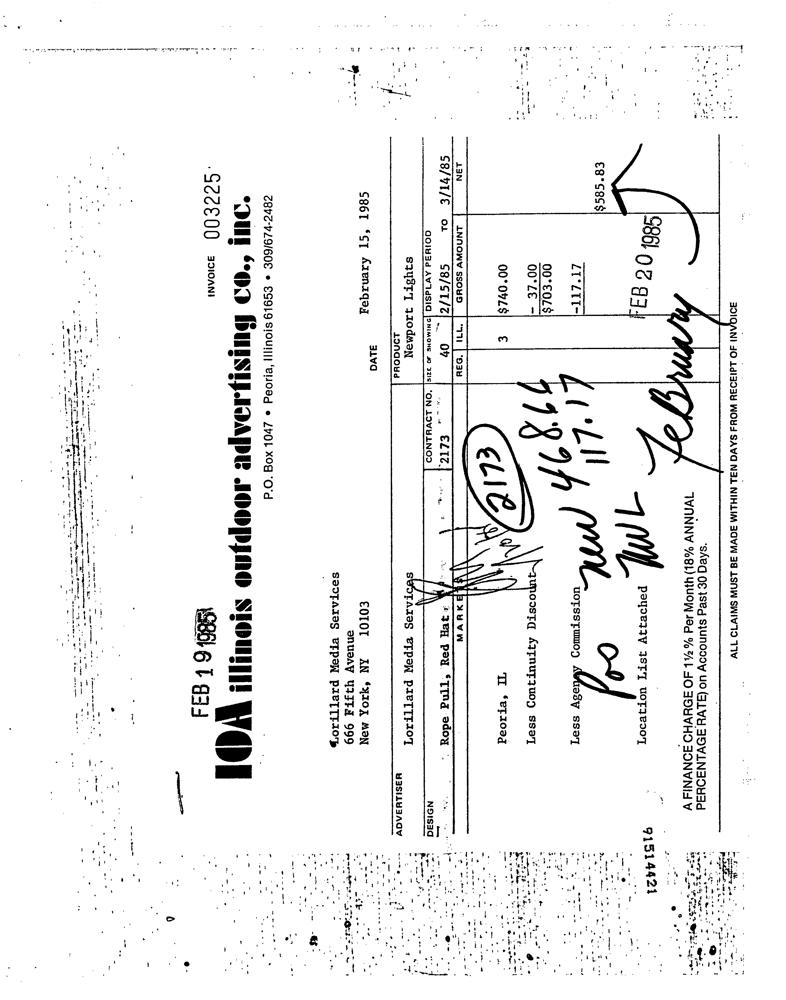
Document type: Invoice